Question: In what way does the history help explain the case?
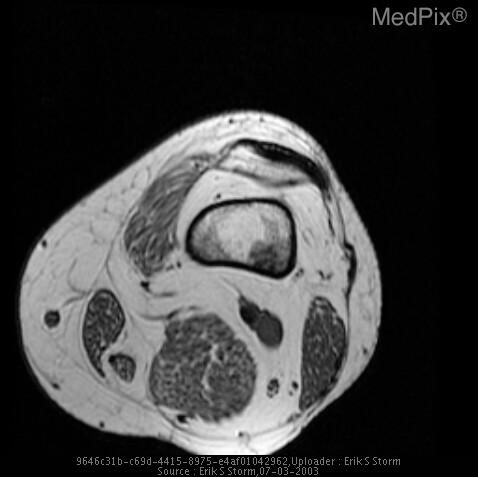
Answer: The patient's history of History of breast cancer, recently diagnosed.  Now c/o progressive left knee pain. is key in understanding the case.